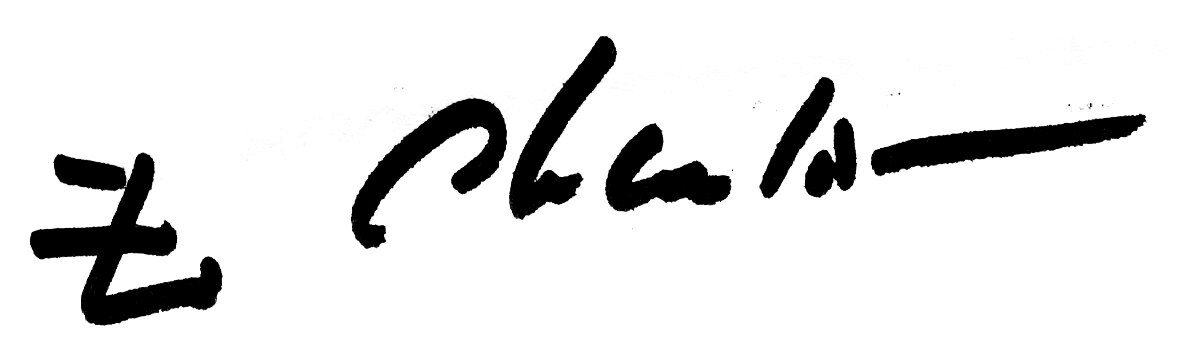
Signature of: edmond charlot